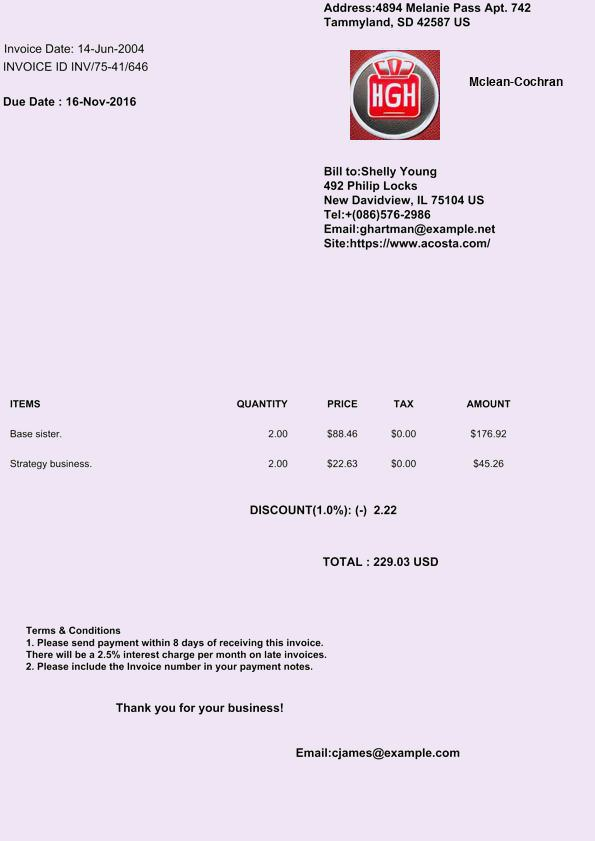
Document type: Invoice